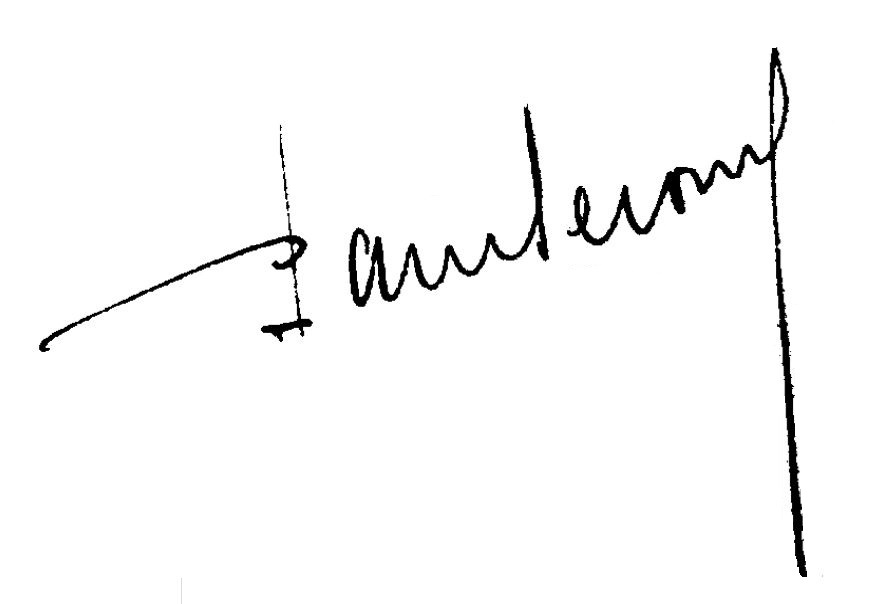
Signature of: paul second